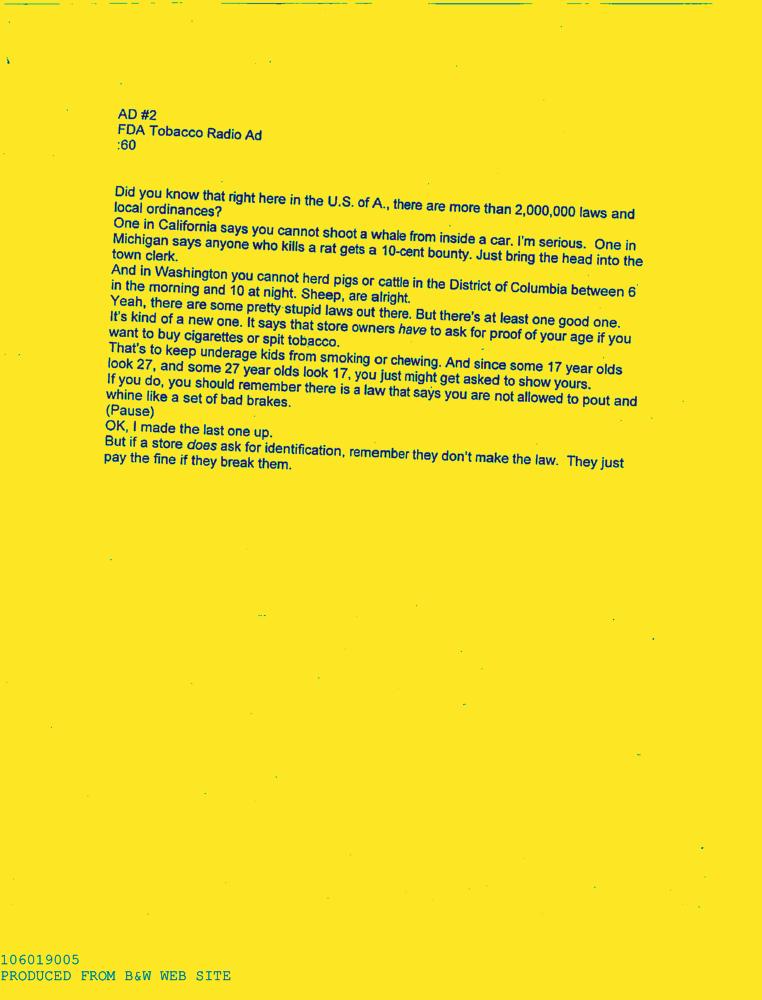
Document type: AD